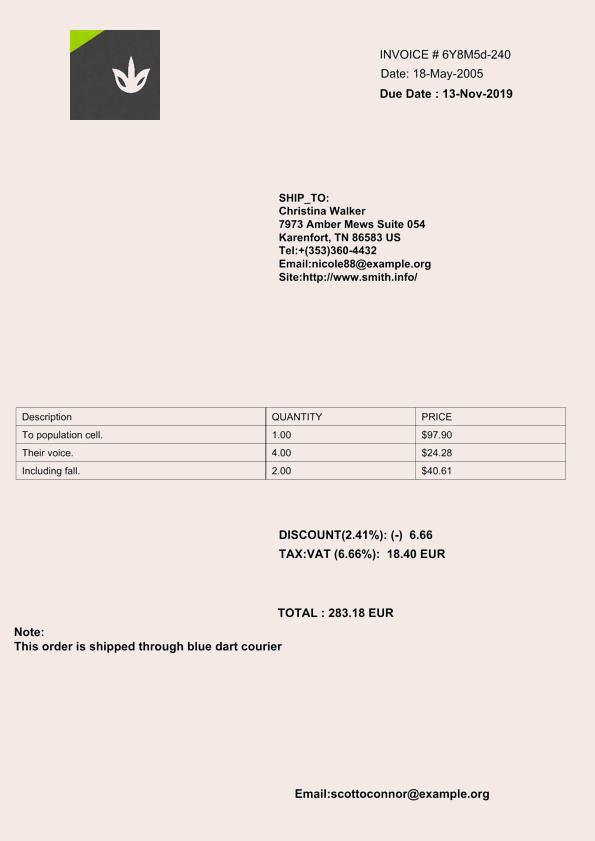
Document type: Invoice